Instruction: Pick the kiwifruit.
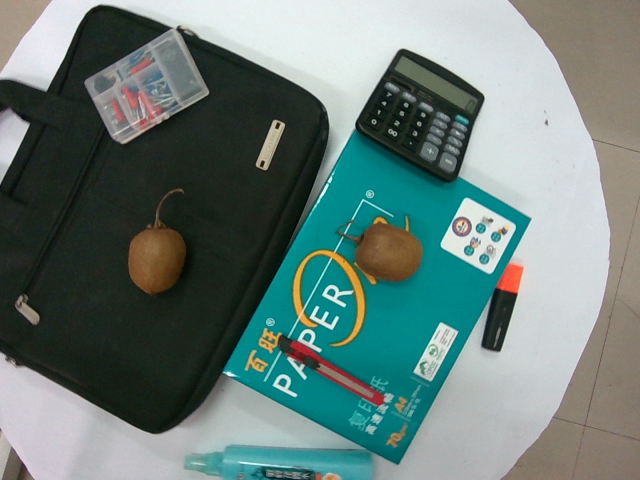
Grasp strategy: vertical